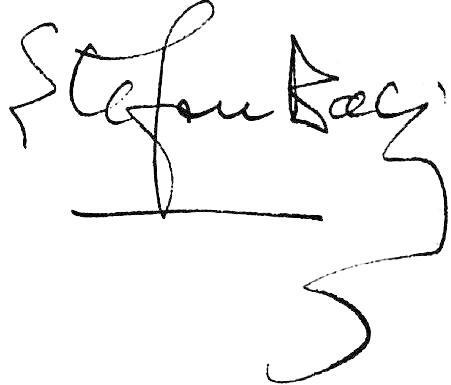
Signature of: ștefan baciu